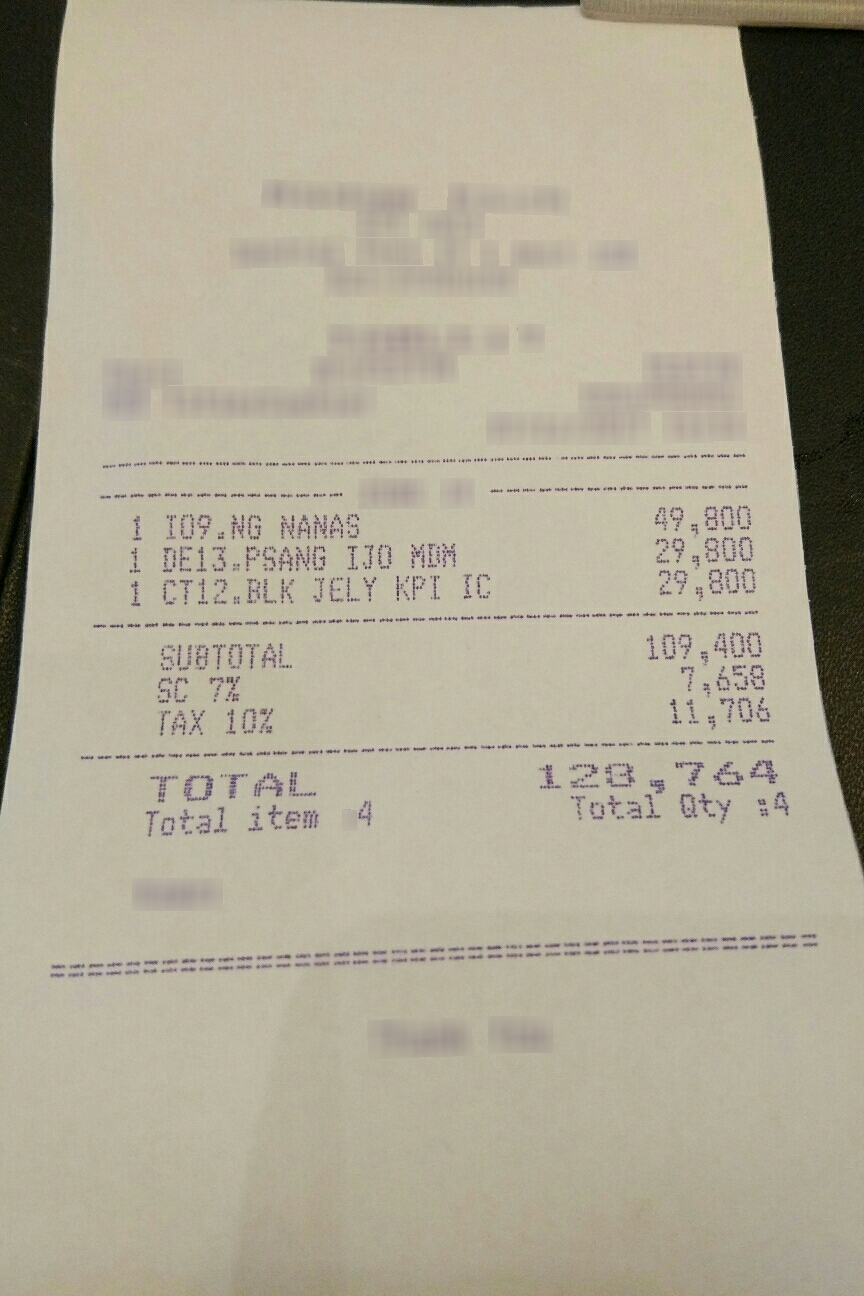
Number of items: 3
Subtotal: 109,400
Service charge: 7,658
Tax: 11,706
Total: 128,764
OCR text regions:
text: SUBTOTAL
text: 109,400
text: SC
text: 7%
text: 7,658
text: TAX
text: 10%
text: 11,706
text: TOTAL
text: 128,764
text: Total
text: item
text: 4
text: Total
text: Qty
text: :4
text: 1
text: 109.NG
text: NANAS
text: 49,800
text: 1
text: DE13.PSANG
text: IJO
text: MDM
text: 29,800
text: 1
text: CT12.BLK
text: JELY
text: KPI
text: IC
text: 29,800